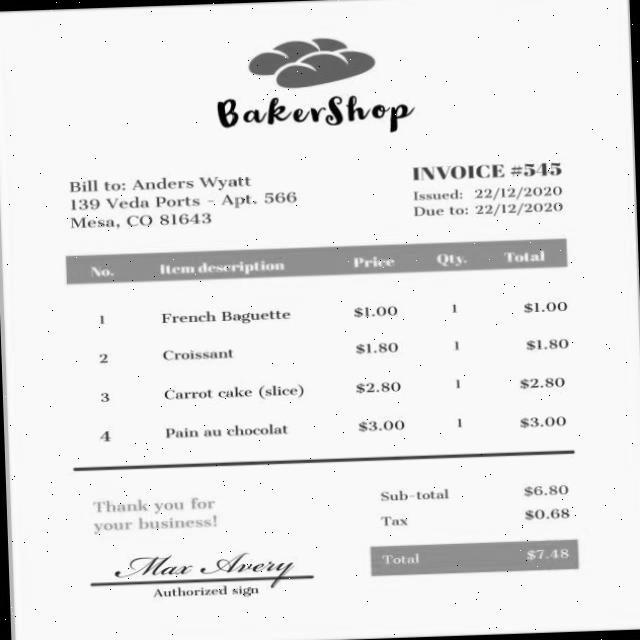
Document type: Invoice